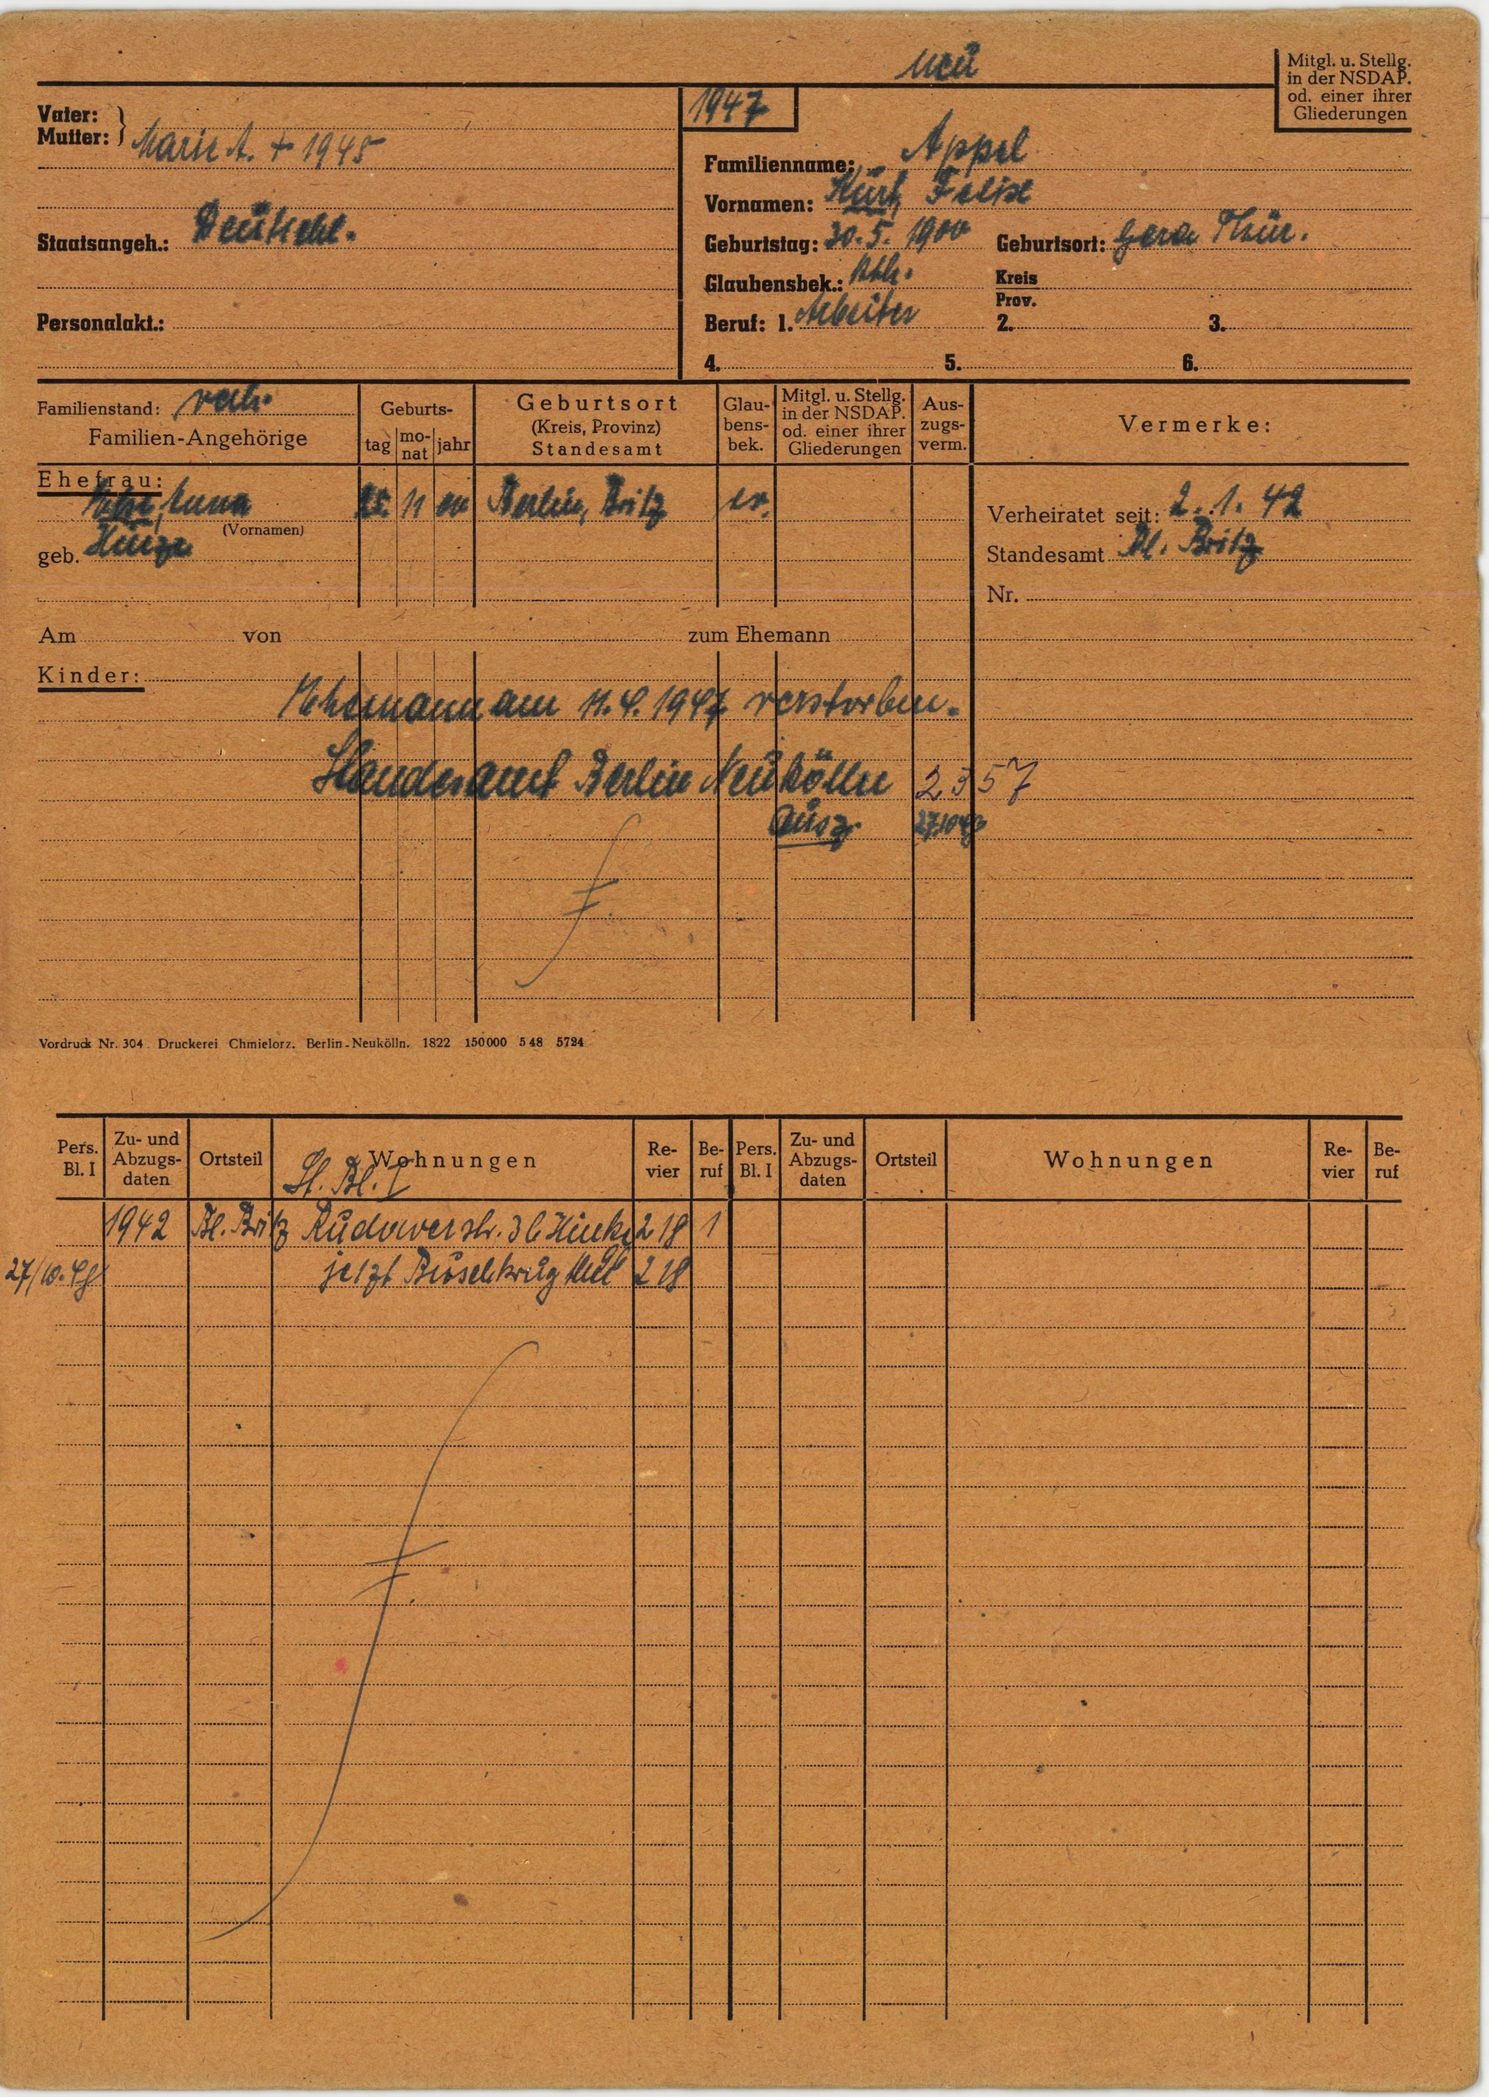
Appel